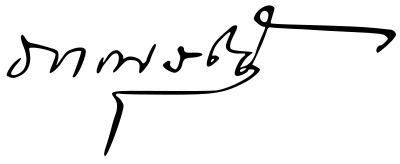
Signature of: bhanurangsi savangwongse